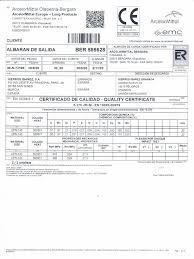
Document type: Invoice